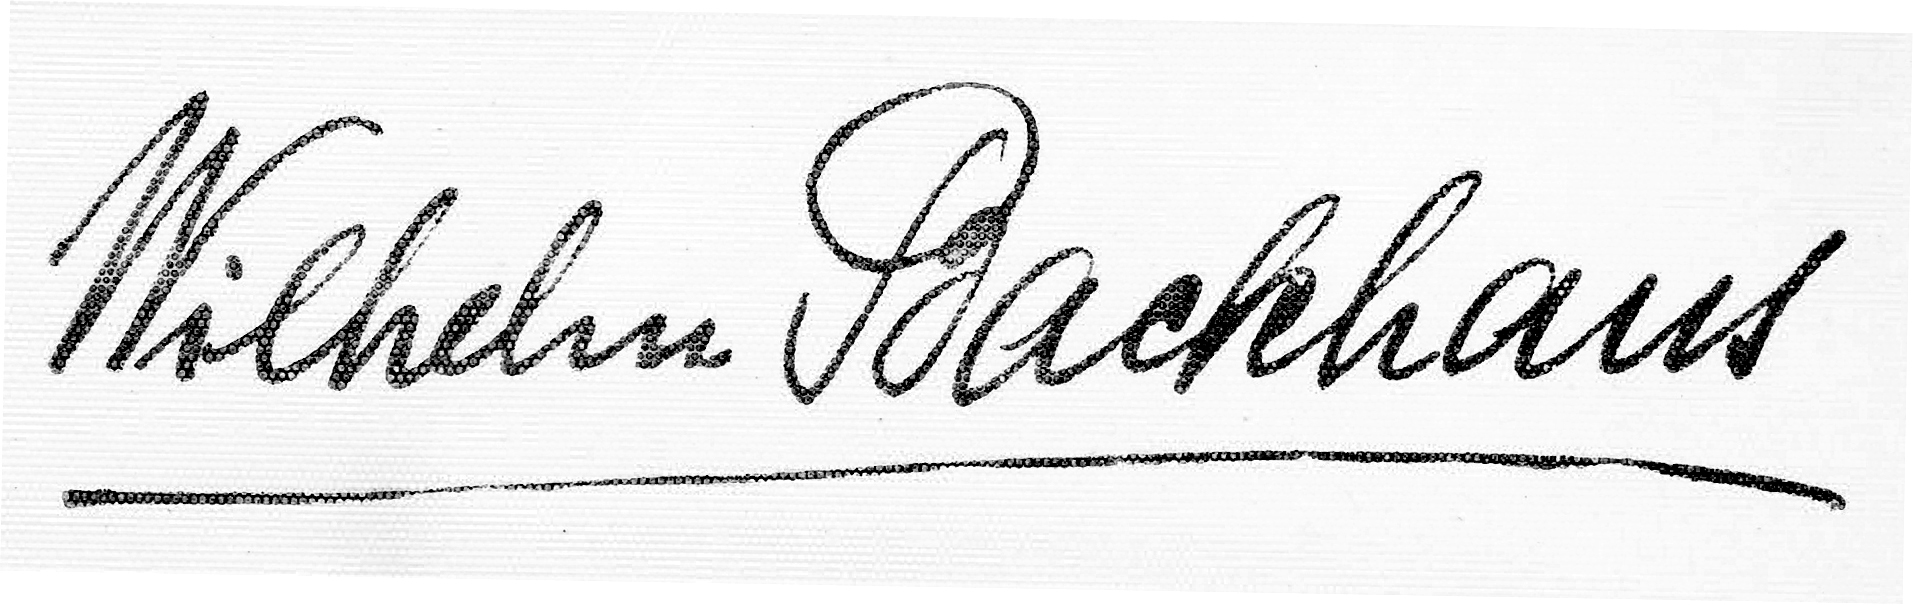
Signature of: wilhelm backhaus